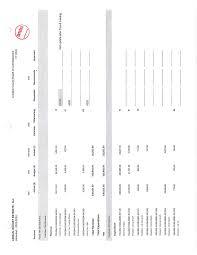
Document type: Invoice